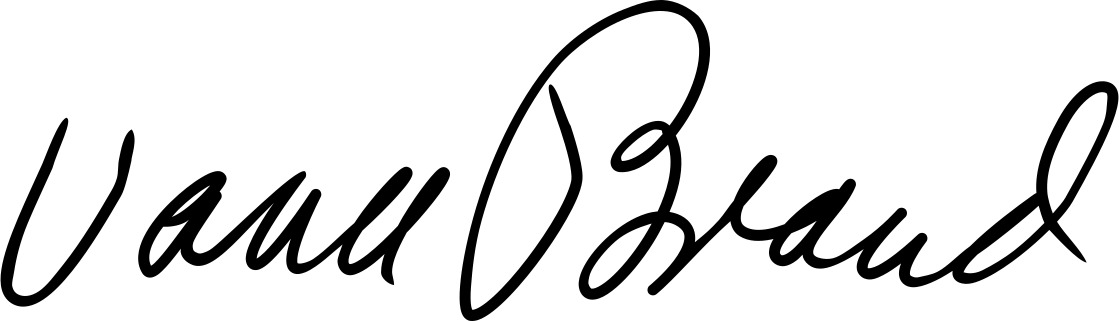
Signature of: vance d brand